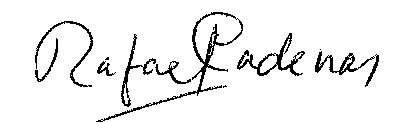
Signature of: rafael cadenas